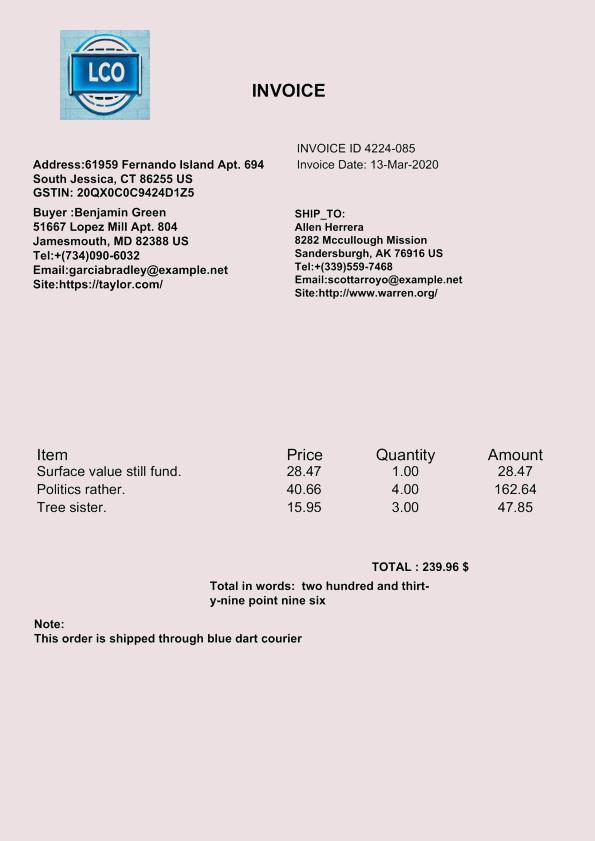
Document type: Invoice